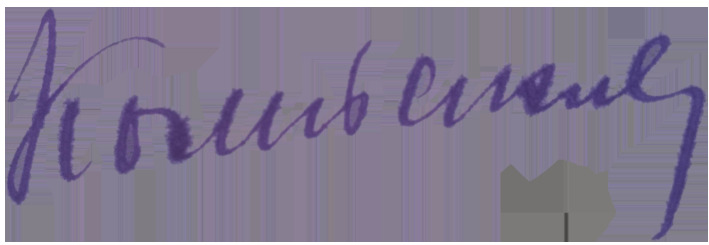
Signature of: q4229995